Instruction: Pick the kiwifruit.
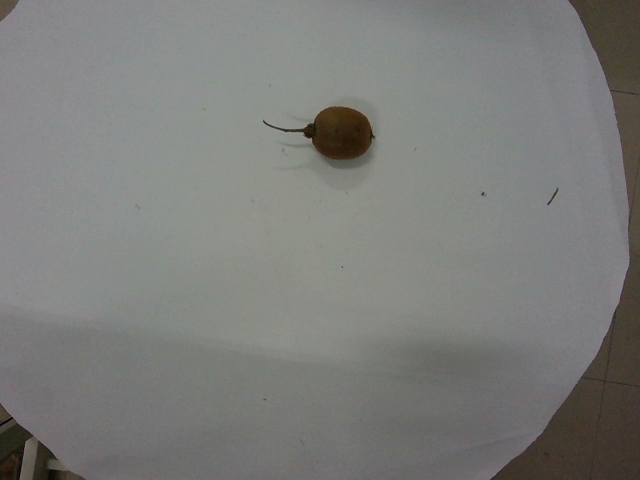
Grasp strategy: vertical